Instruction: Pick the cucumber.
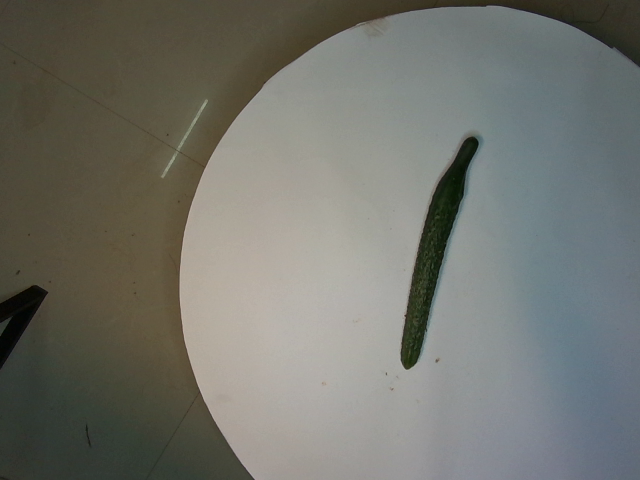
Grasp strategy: vertical